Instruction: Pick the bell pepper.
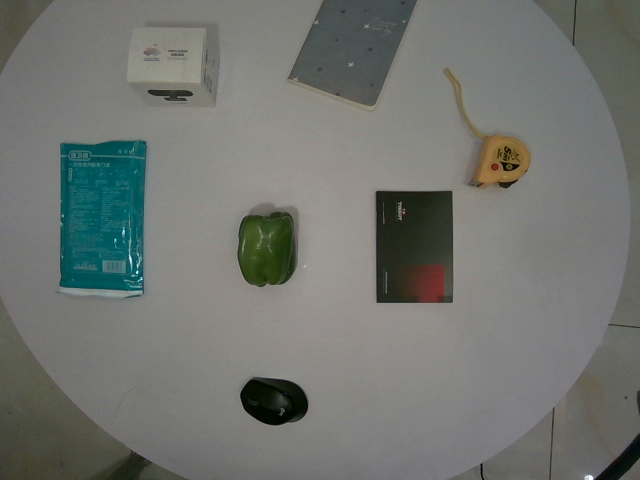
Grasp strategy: vertical